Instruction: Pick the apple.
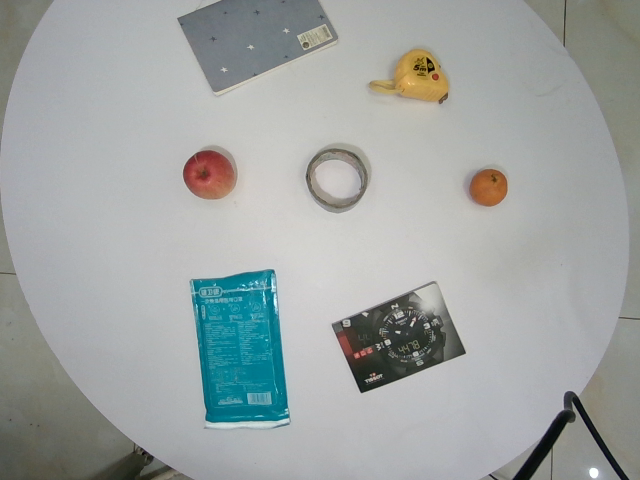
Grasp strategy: vertical